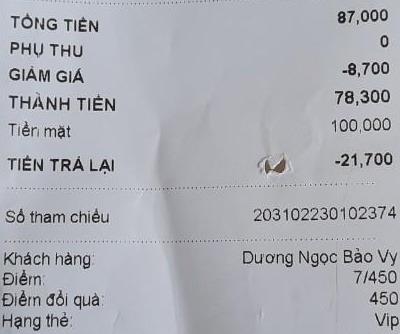
TỔNG TIỀN 87,000
PHỤ THU 0
GIẢM GIÁ -8,700
THÀNH TIỀN 78,300
Tiền mặt 100,000
TIỀN TRẢ LẠI -21,700

Số tham chiếu 203102230102374

Khách hàng: Dương Ngọc Bảo Vy
Điểm: 7/450
Điểm đổi quà: 450
Hạng thẻ: Vip